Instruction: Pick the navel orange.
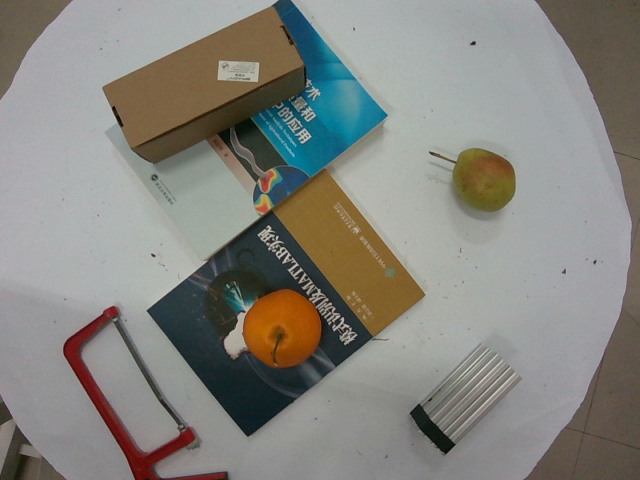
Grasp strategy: vertical